Question: What appears to be the issue?
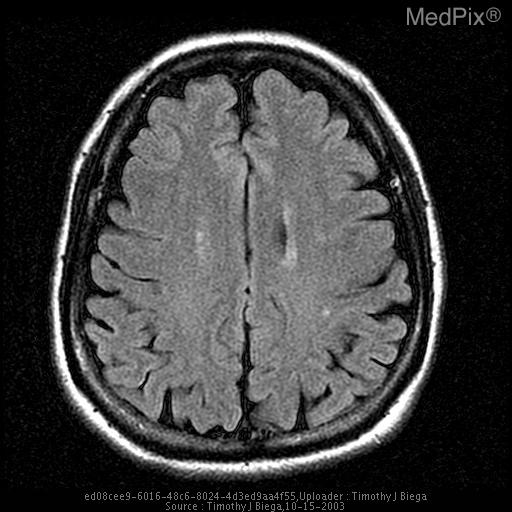
Answer: The findings suggest Axial FLAIR images demonstrate multiple punctate foci of signal abnormality in the deep white matter.  Axial and coronal diffusion images demonstrate a single focus of high signal within the left medulla consistent with recent infarct.. Axial Flair image demonstrates multiple punctate foci of high signal within the deep white matter which most likely represent small vessel ischemic change.. The patient might have a history of 58 y/o female with past medical history of diabetes and hypertension presents with 4 day history of right sided numbness and tingling..